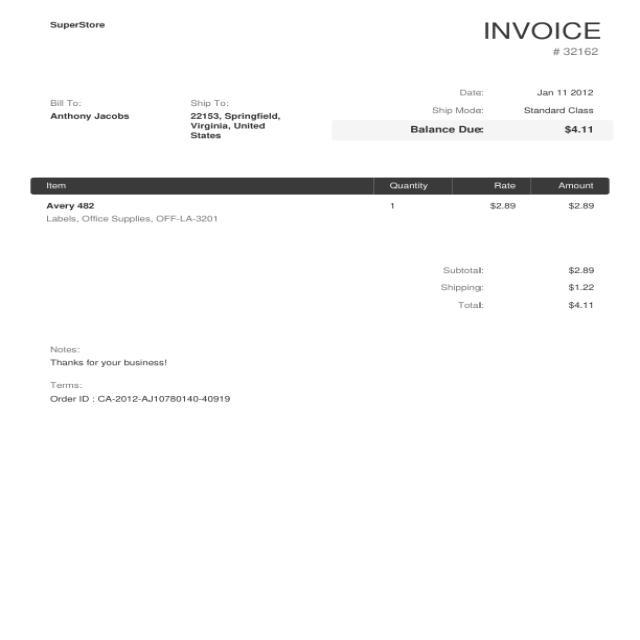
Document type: Invoice